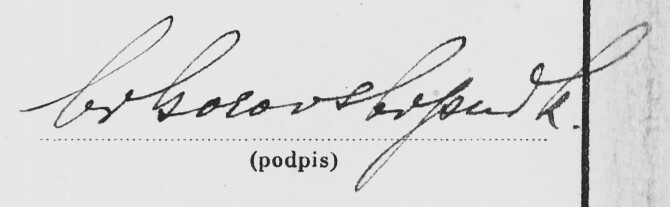
Signature of: roman bolesław ciborowski